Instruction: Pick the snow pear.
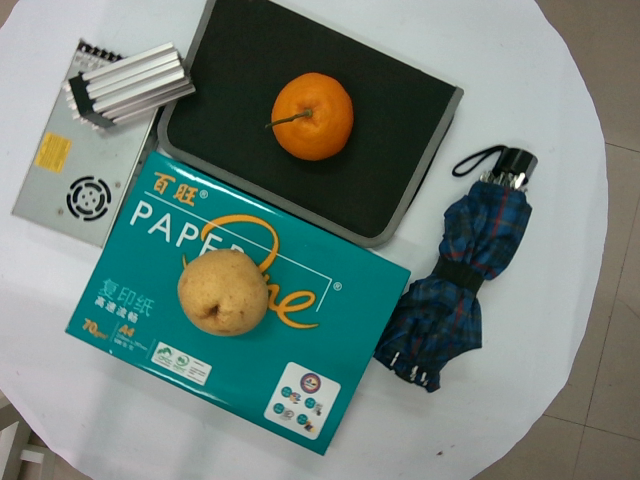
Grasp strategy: vertical